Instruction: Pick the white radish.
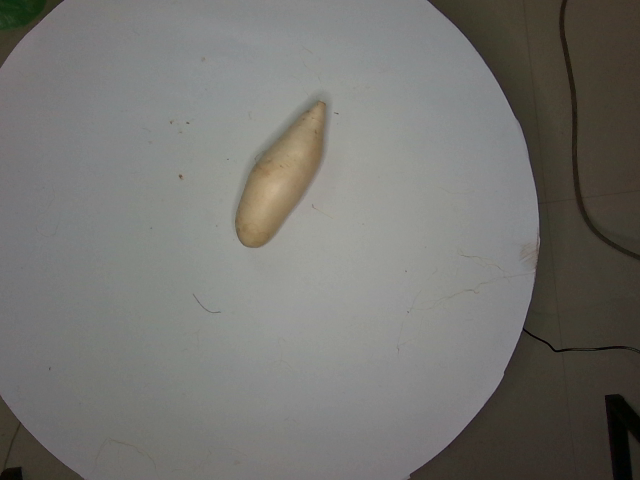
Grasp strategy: vertical